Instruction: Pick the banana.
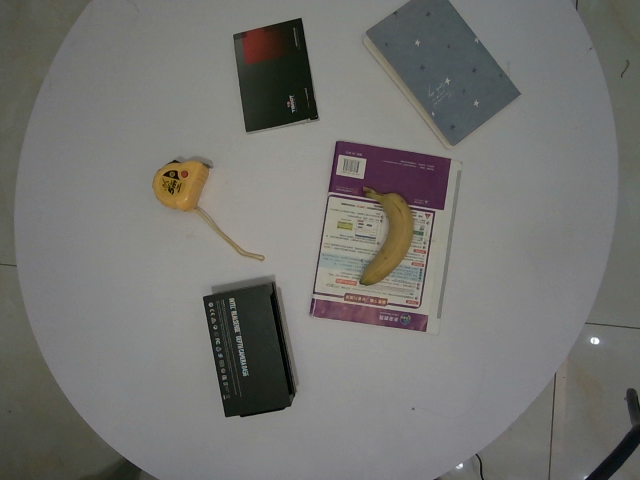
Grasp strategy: vertical